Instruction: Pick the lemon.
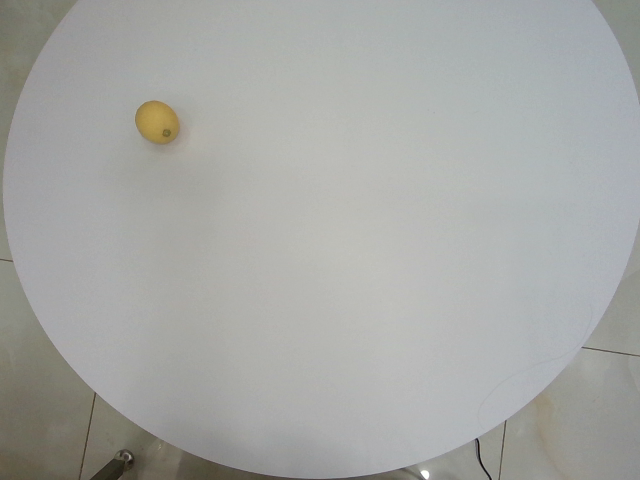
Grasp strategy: vertical